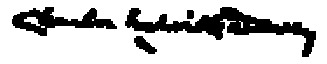
Signature of: charles melville dewey